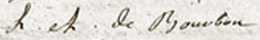
Signature of: louise adélaïde de bourbon